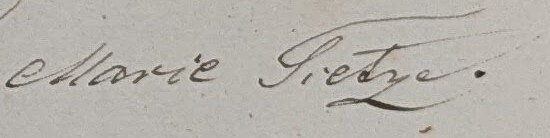
Signature of: q123495089